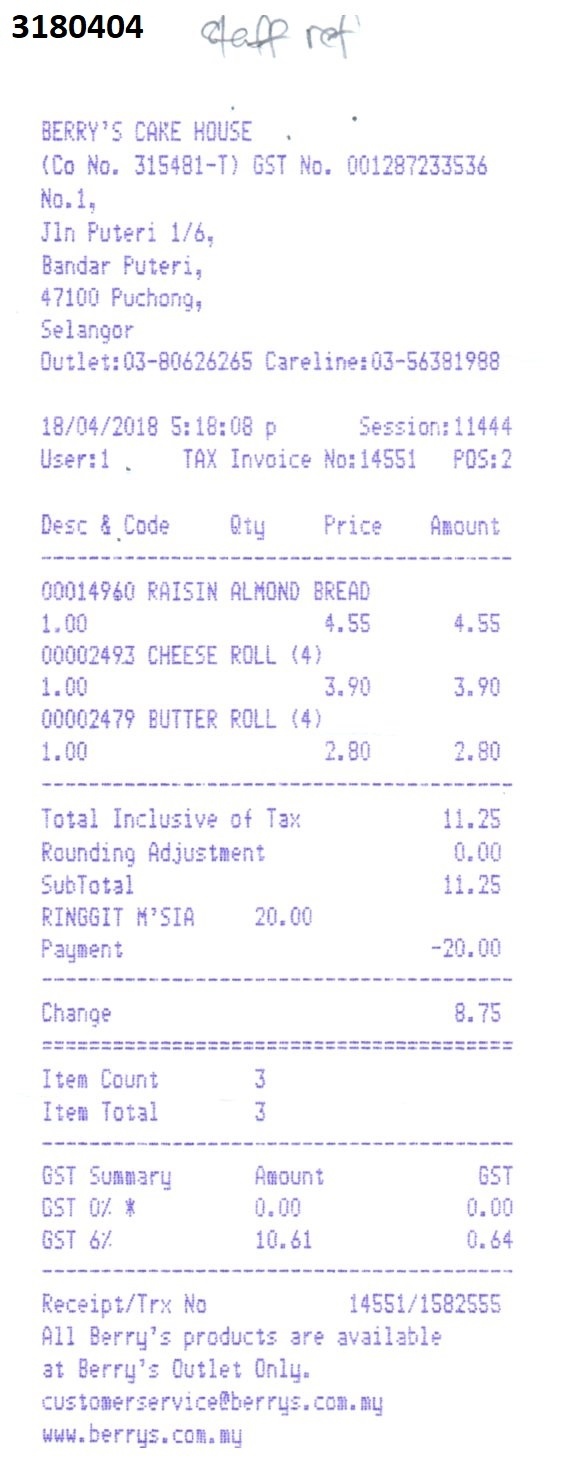
3180404
BERRY'S CAKE HOUSE
(CO NO. 315481-T) GST NO. 001287233536
NO.1,
JLN PUTERI 1/6,
BANDAR PUTERI,
47100 PUCHONG,
SELANGOR
OUTLET:03-80626265 CARELINE:03-56381988
18/04/2018 5:18:08 P
SESSION:11444
USER:1
TAX INVOICE NO:14551
POS:2
DESC & CODE
QTY
PRICE
AMOUNT
00014960 RAISIN ALMOND BREAD
1.00
4.55
4.55
00002493 CHEESE ROLL (4)
1.00
3.90
3.90
00002479 BUTTER ROLL (4)
1.00
2.80
2.80
TOTAL INCLUSIVE OF TAX
11.25
ROUNDING ADJUSTMENT
0.00
SUBTOTAL
11.25
RINGGIT M'SIA
PAYMENT
-20.00
CHANGE
8.75
ITEM COUNT
3
ITEM TOTAL
3
GST SUMMARY
AMOUNT
GST
GST 0% *
0.00
0.00
GST 6%
10.61
0.64
RECEIPT/TRX NO
14551/1582555
ALL BERRY'S PRODUCTS ARE AVAILABLE
AT BERRY'S OUTLET ONLY.
CUSTOMERSERVICE@BERRYS.COM.MY
WWW.BERRYS.COM.MY
20.00